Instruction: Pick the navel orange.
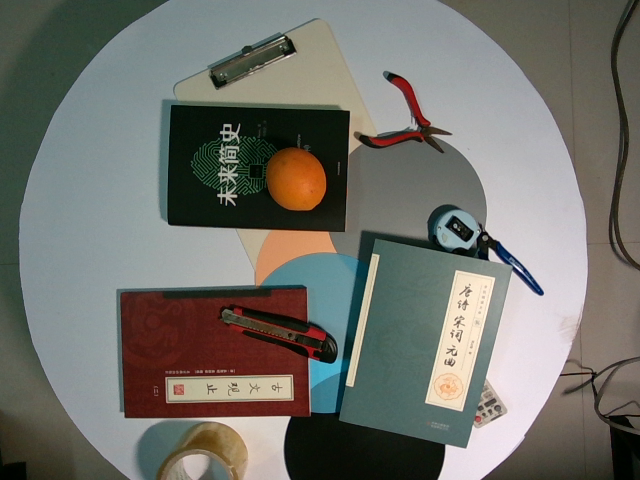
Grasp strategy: vertical